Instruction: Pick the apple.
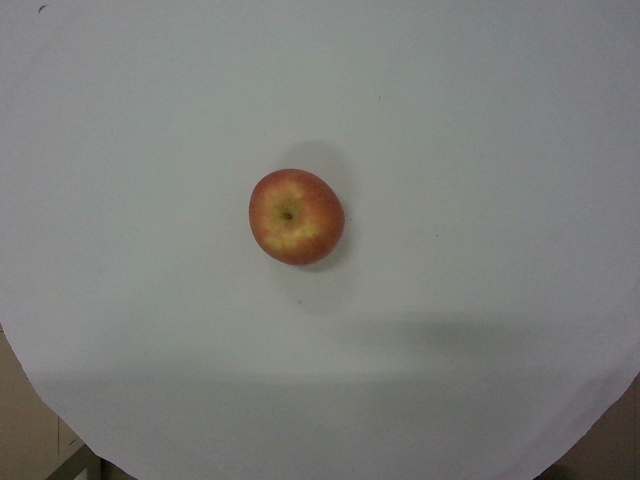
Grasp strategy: vertical